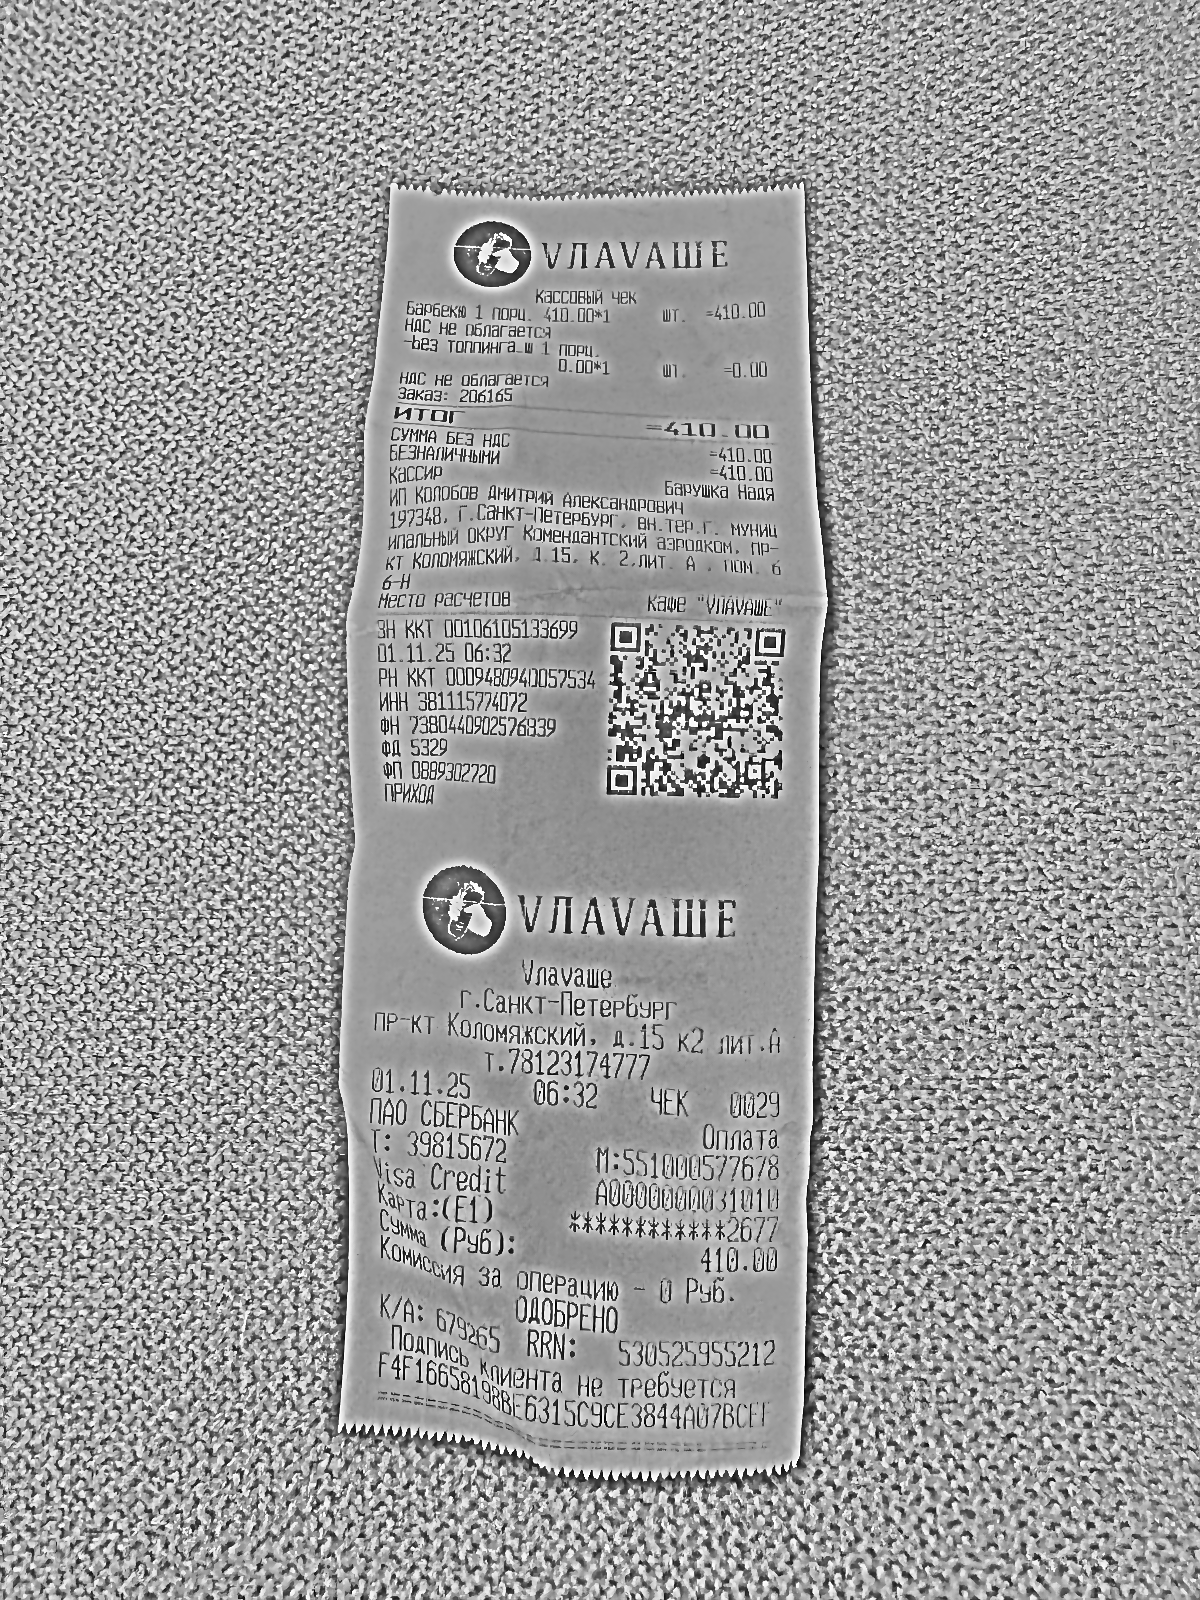
Продавец: ИП Колобов Дмитрий Александрович
ИНН: 381115774072
Дата: 01.11.25
Товары: Барбекю 1 порц.; -Без топпинга_ш 1 порц.
Количество: 1; 1
Цена: 410.00; 0.00
Сумма: 410.00; 0.00
Итого: 410.00